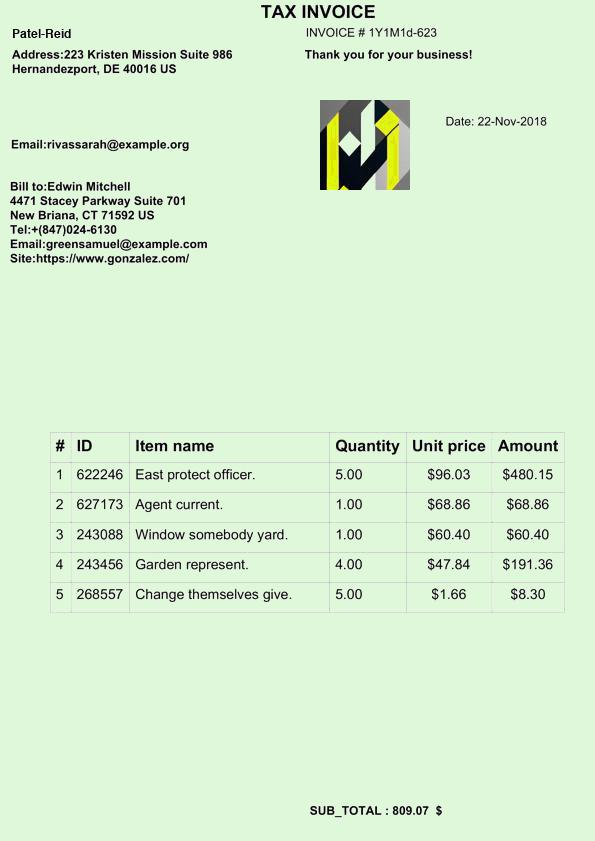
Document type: Invoice